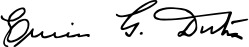
Signature of: eurico gaspar dutra